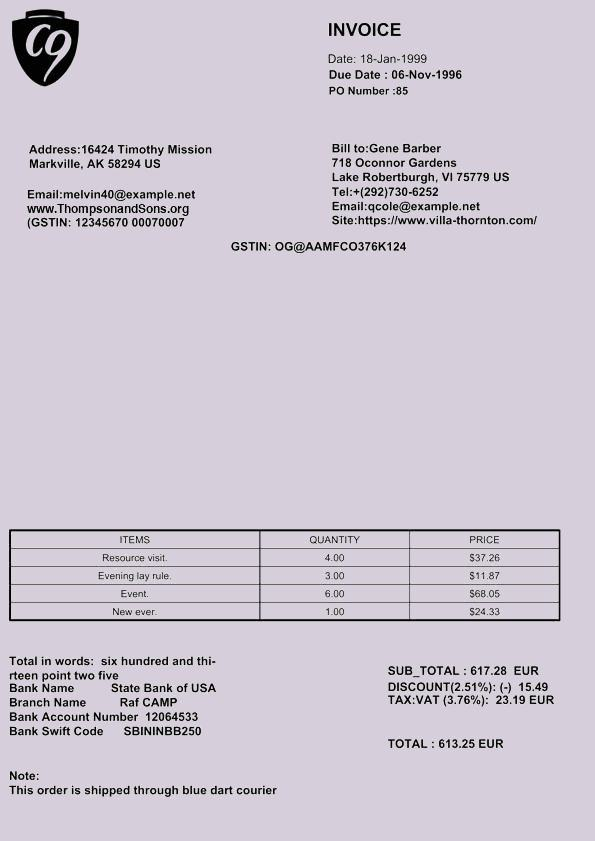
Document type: Invoice